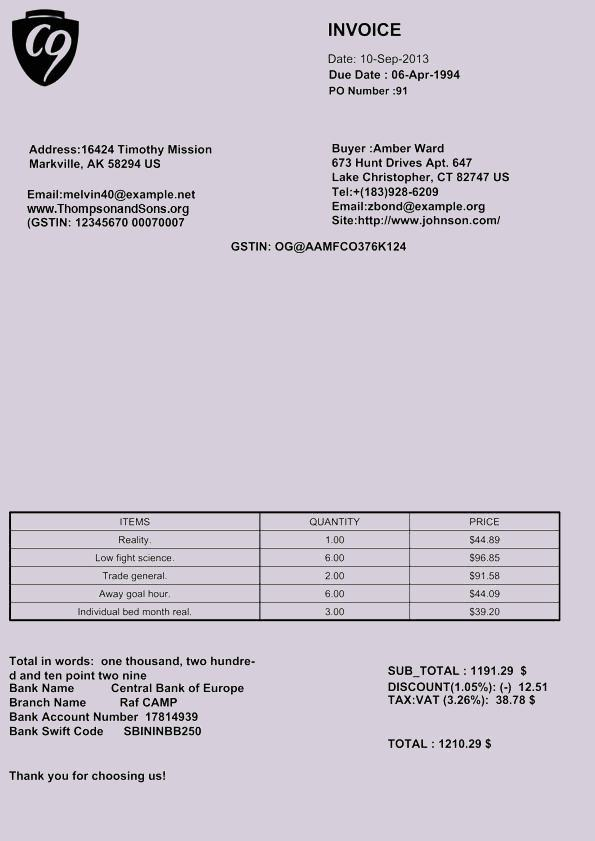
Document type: Invoice